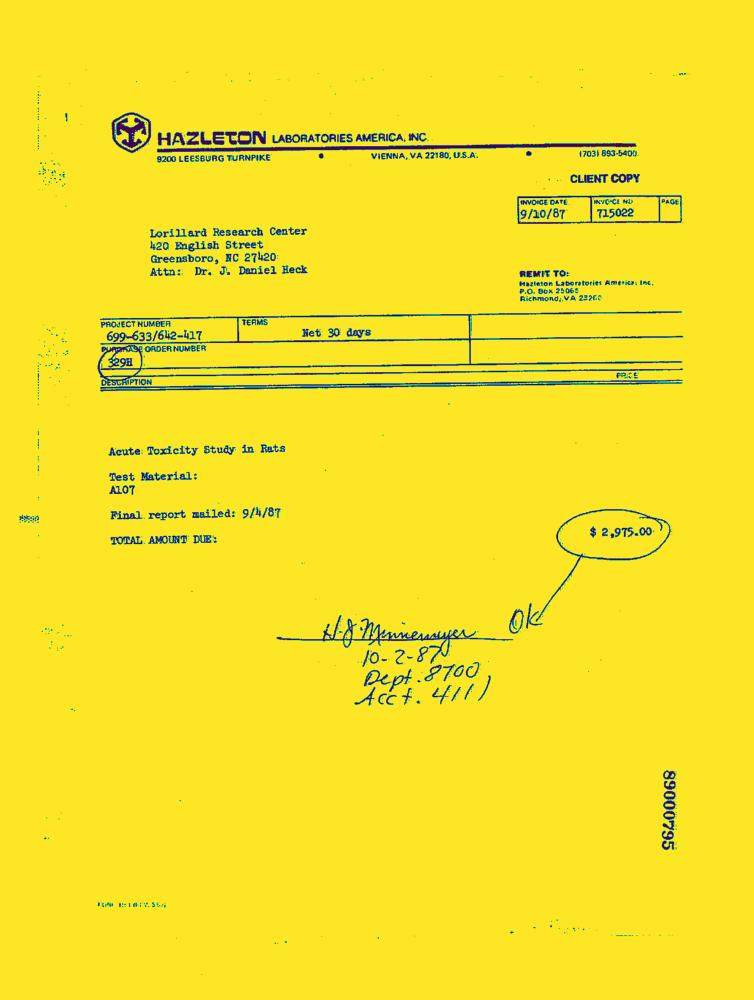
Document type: Invoice-Doc